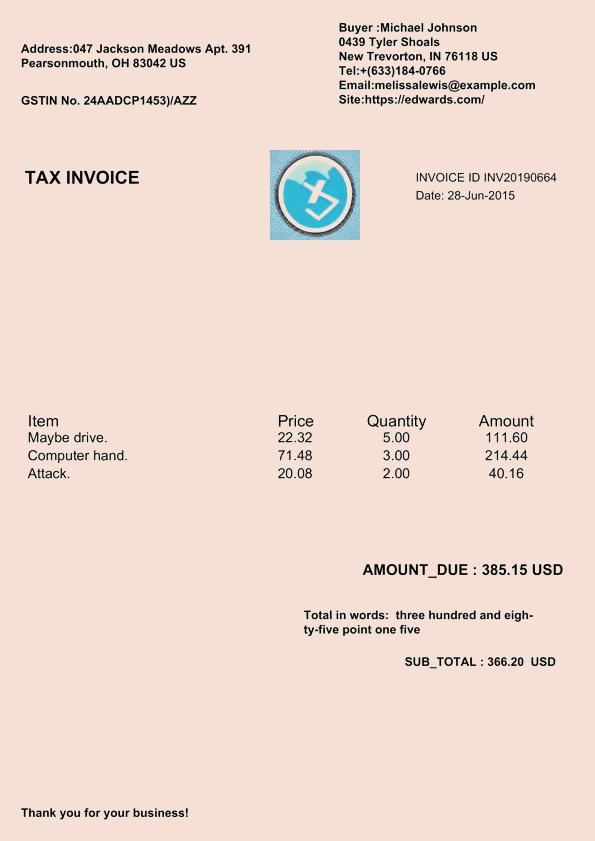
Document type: Invoice